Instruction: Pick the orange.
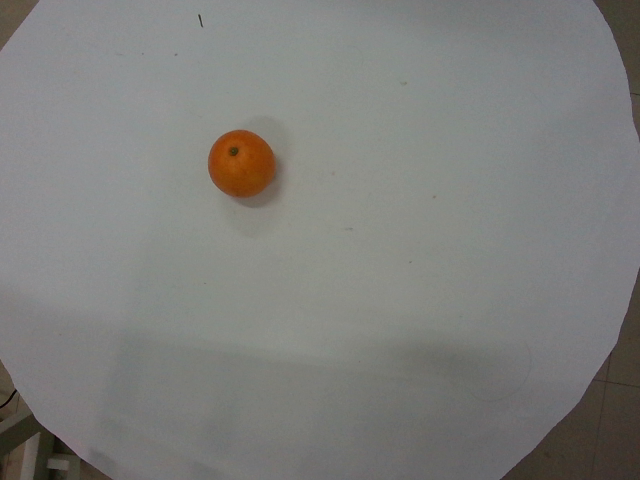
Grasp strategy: vertical